Question: Which state is mentioned in the document?
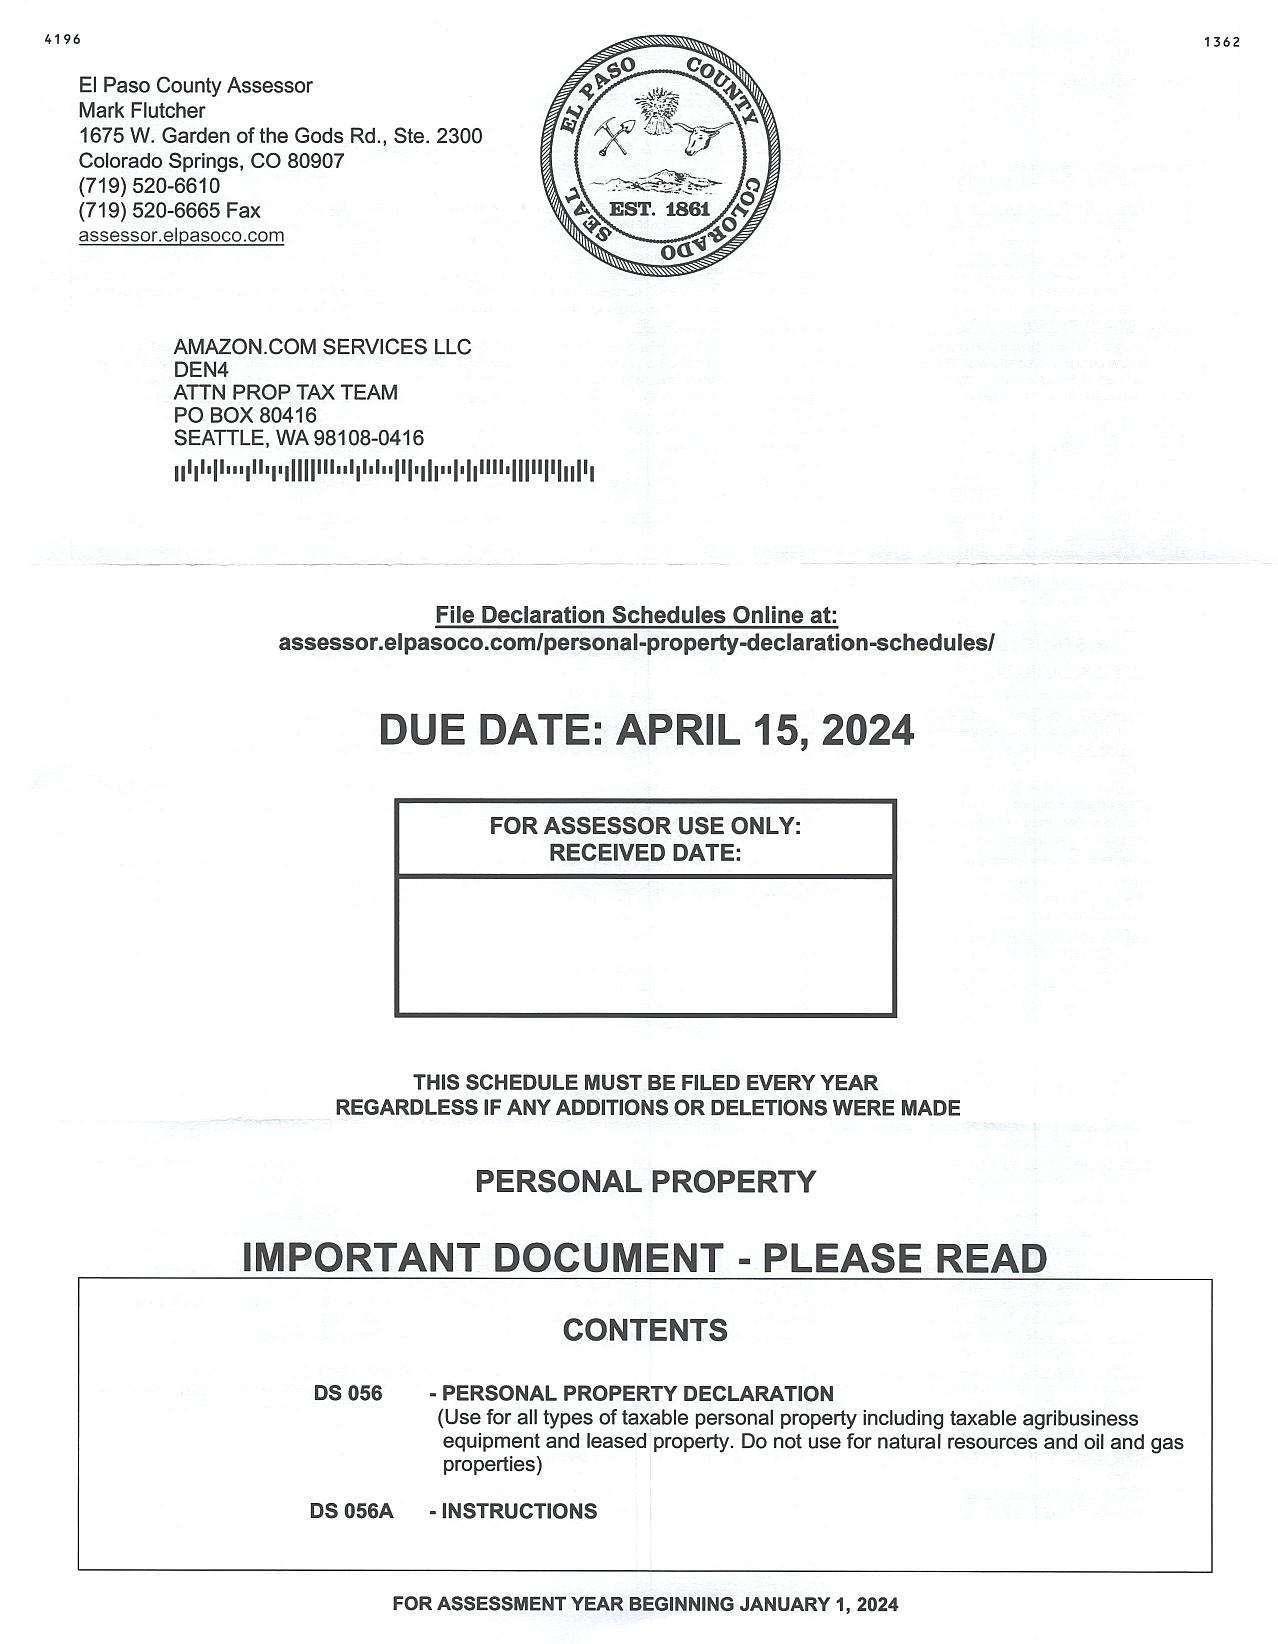
Answer: "CO"